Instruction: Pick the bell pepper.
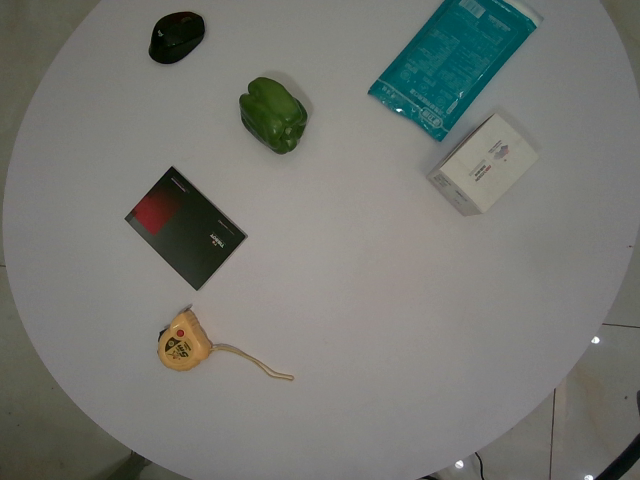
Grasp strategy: vertical